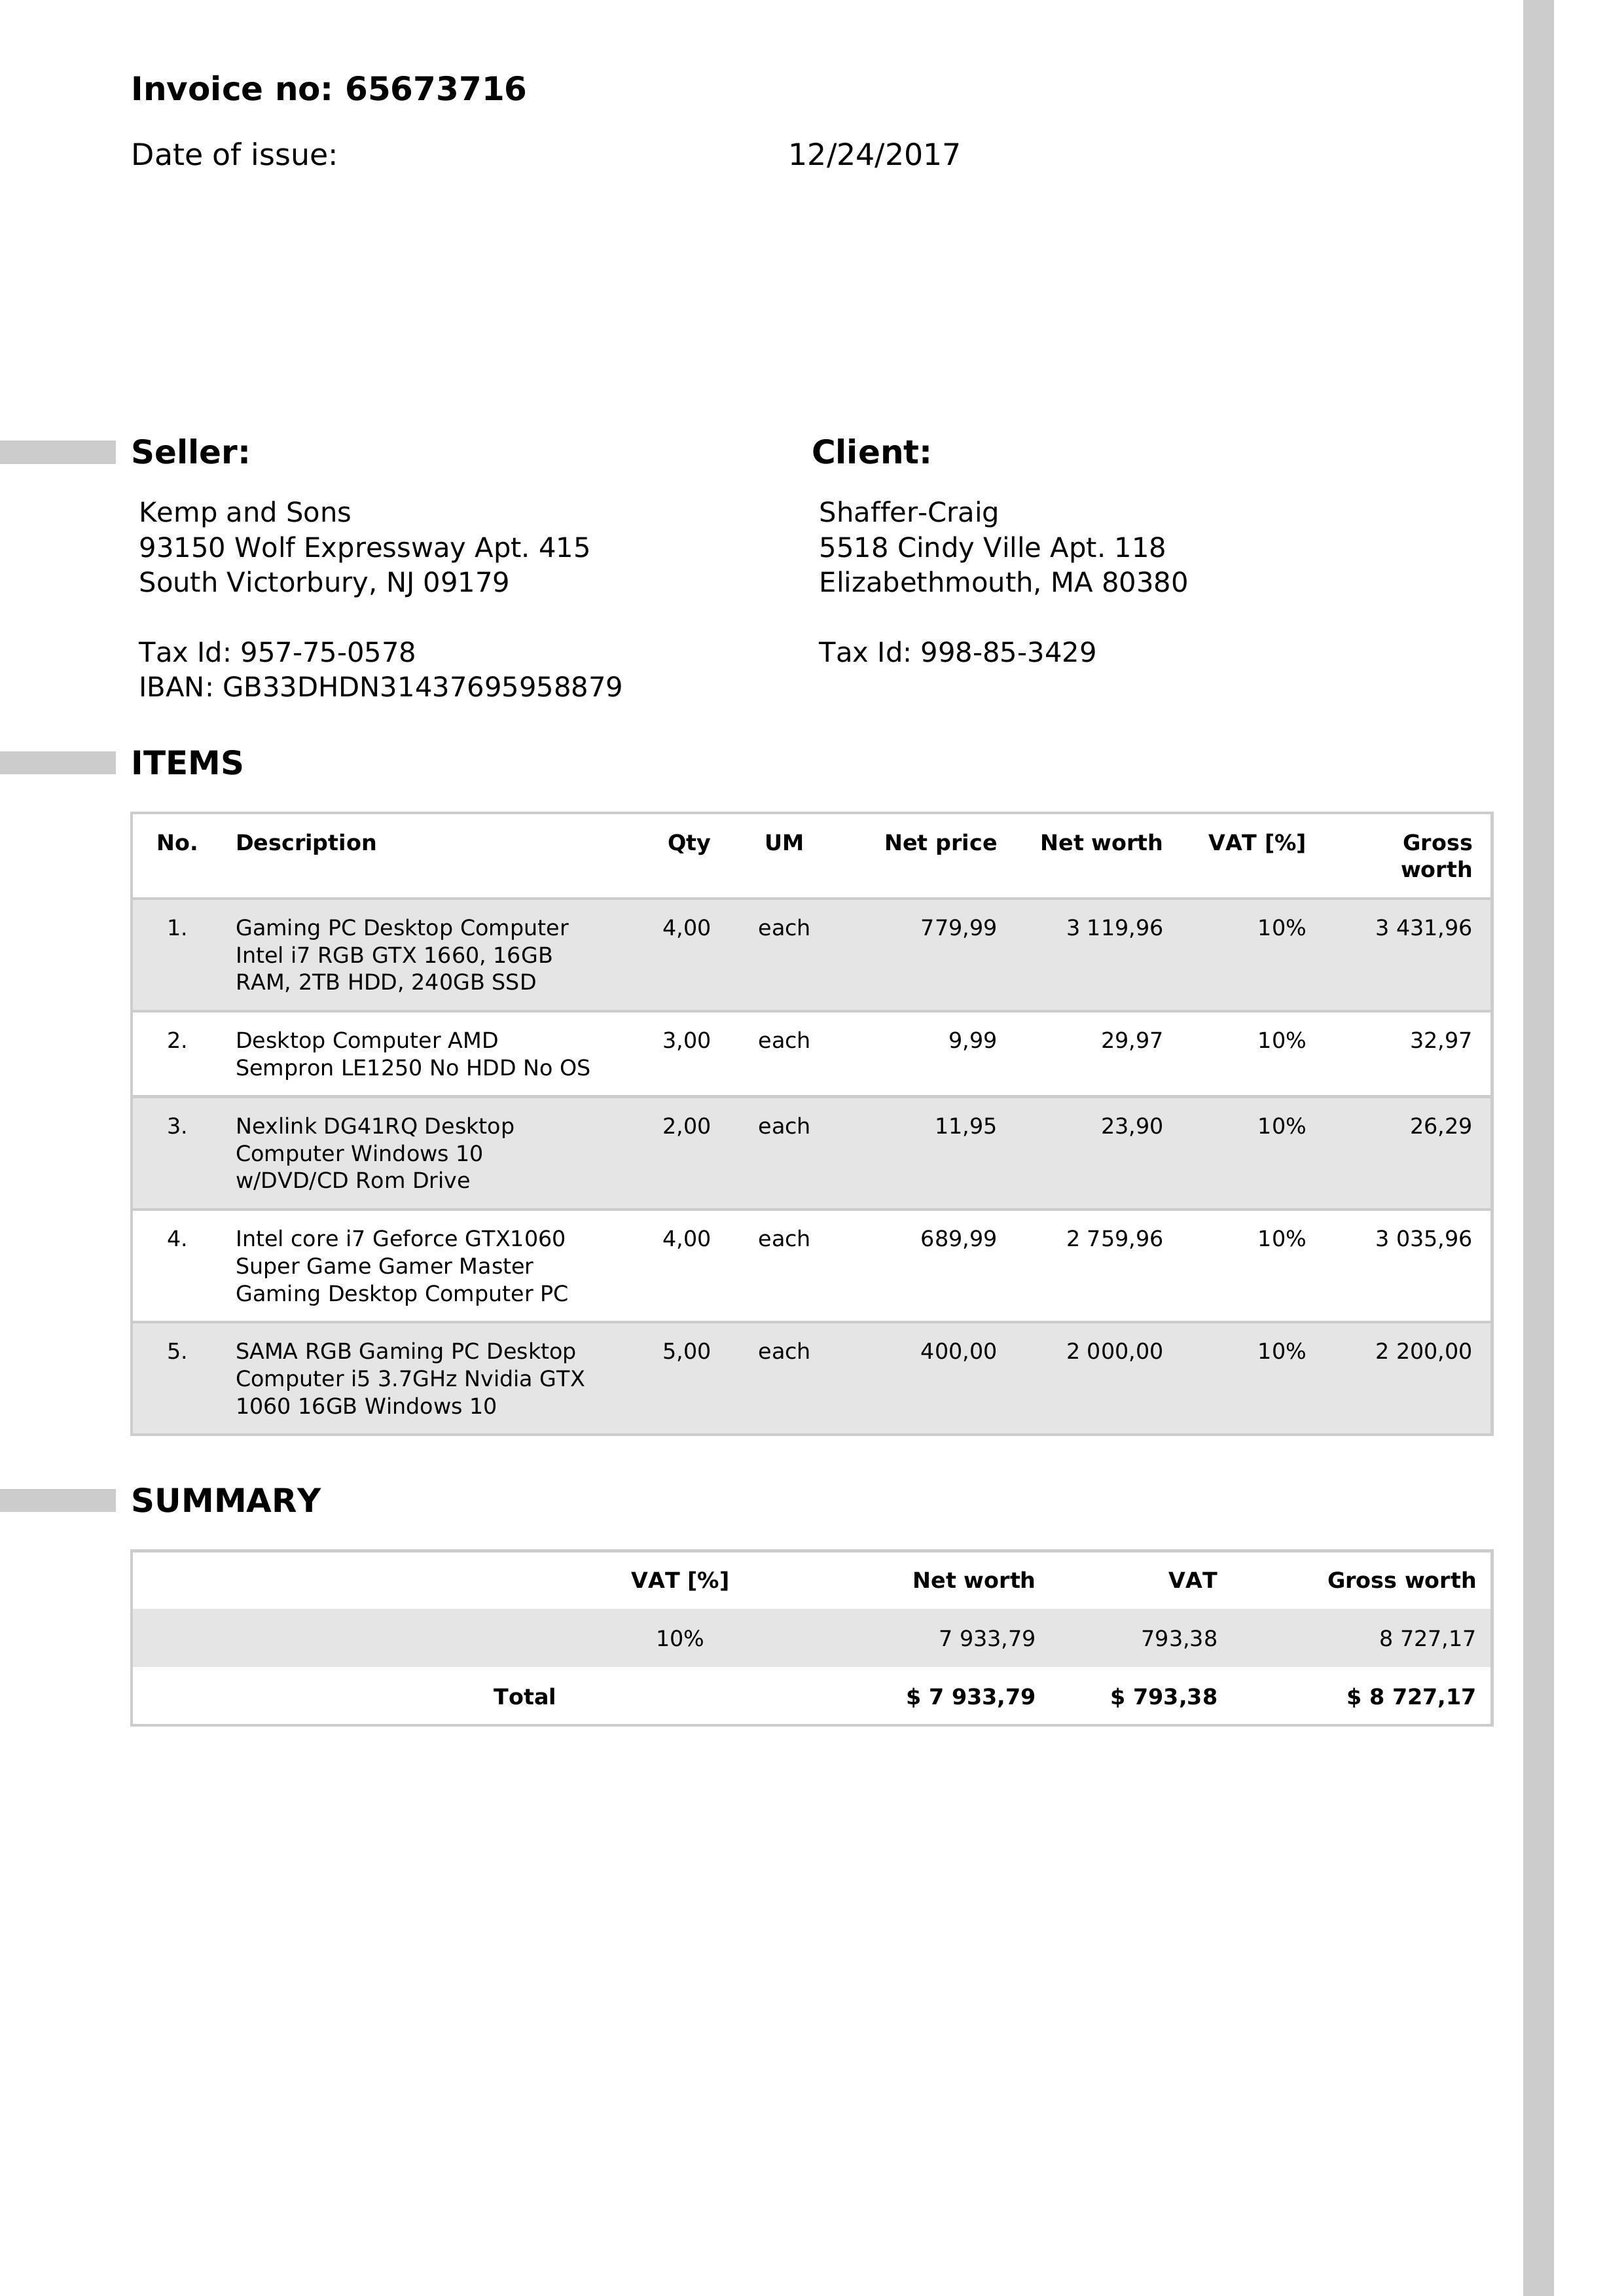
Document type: Invoice